Question: What might the diagnosis be?
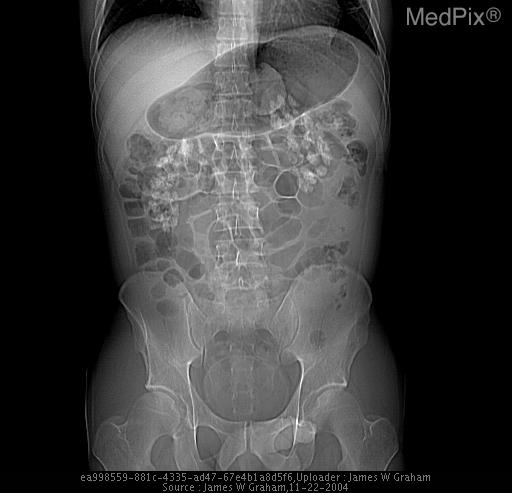
Answer: The possible diagnosis includes The primary differential covering the majority of cases:
1.	Hyperparathyroidism
2.	Renal tubular acidosis
3.	Medullary sponge kidney

An exhaustive differential includes….
Hypercalciuria: Hyperparathyroidism
	Paraneoplastic syndrome of lung and renal primaries
	Cushings syndrome
	Diabetes insipidis
	Hyper or hypothyroidism
Alimentary: Mild-alkali syndrome
	Hypervitaminosis D
	Beryllium poisoning
Osseous: Osseous mets, multiple myeloma
	Porlonged immobilization
	Progessive senile osteoporosis
Renal:	Medullary sponge kidney
	Renal tubular acidosis
	Barter syndrome
Drugs:	Furosemide in infants
	Prolonged ACTH therapy
	Excess vitamin E, D or calcium
	Nephrotoxic drugs such as amphotericin B
Miscellaneous
	Sarcoidosis
	Idiopathic hypercalciuria or hypercalcemia.